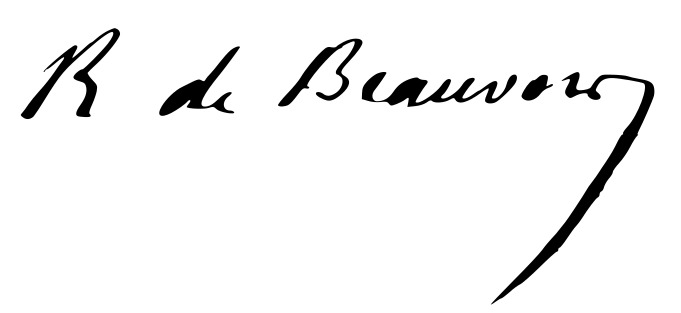
Signature of: roger de beauvoir